Question: Can you provide the account number mentioned in the document?
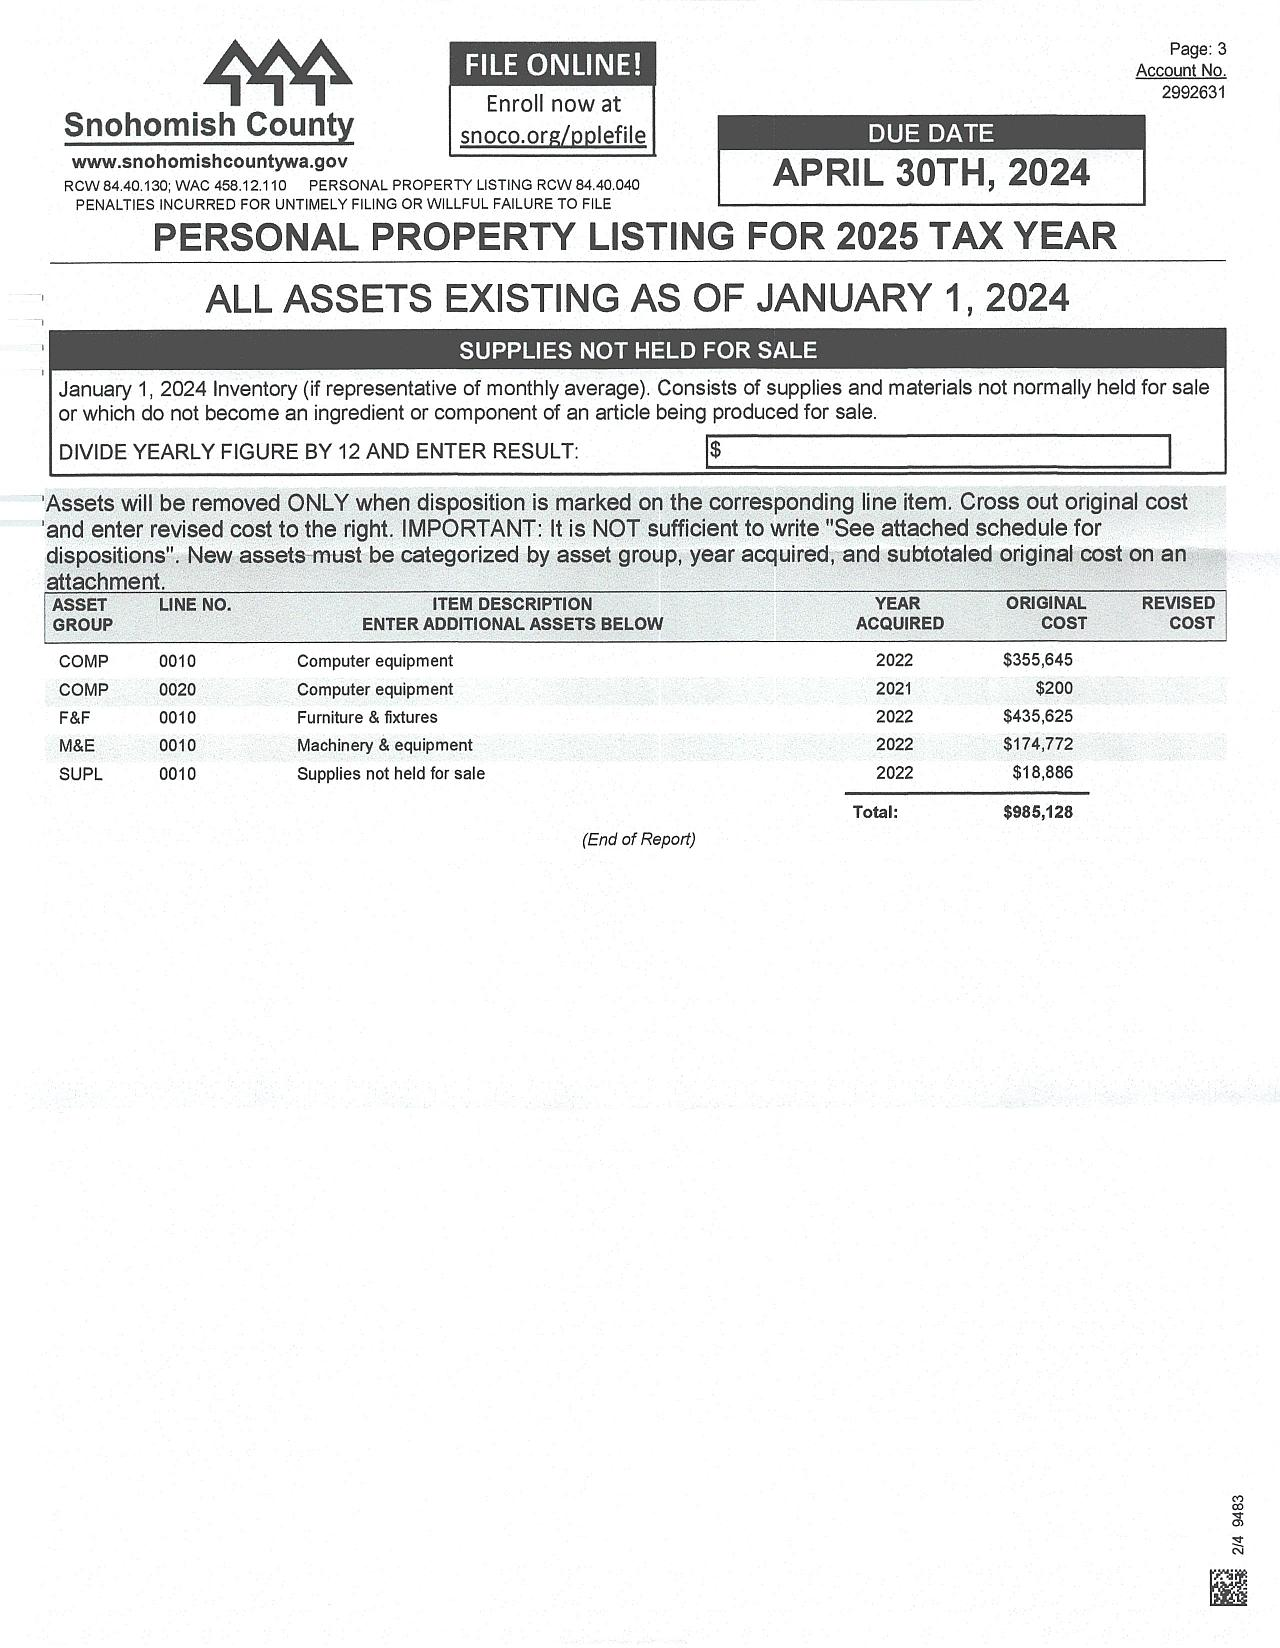
Answer: "2992631"